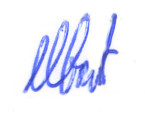
Signature of: michał ginter